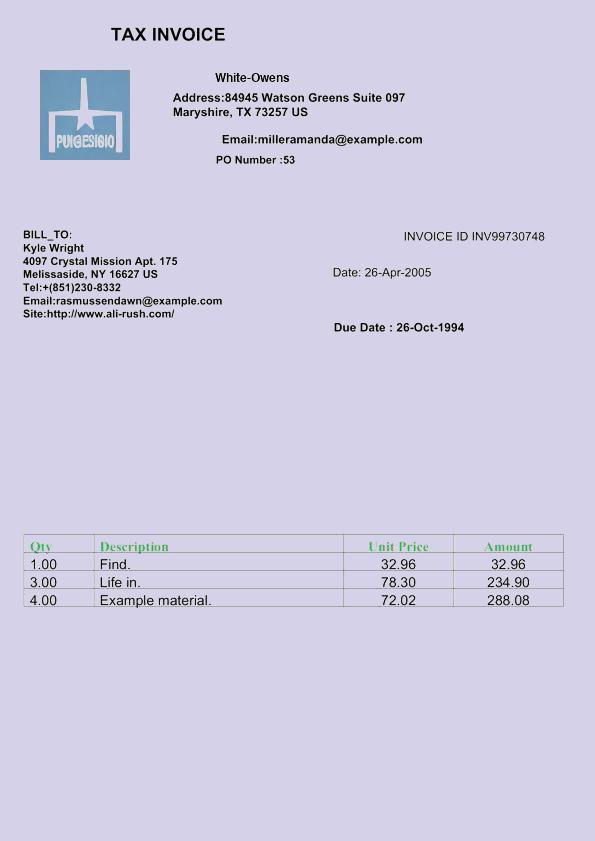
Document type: Invoice